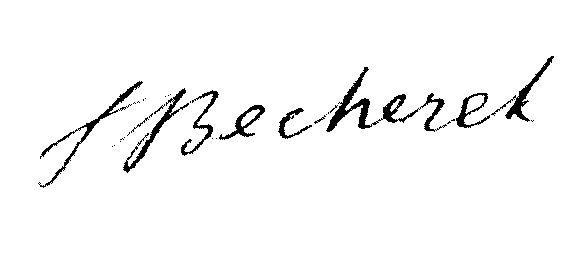
Signature of: françois bécherel